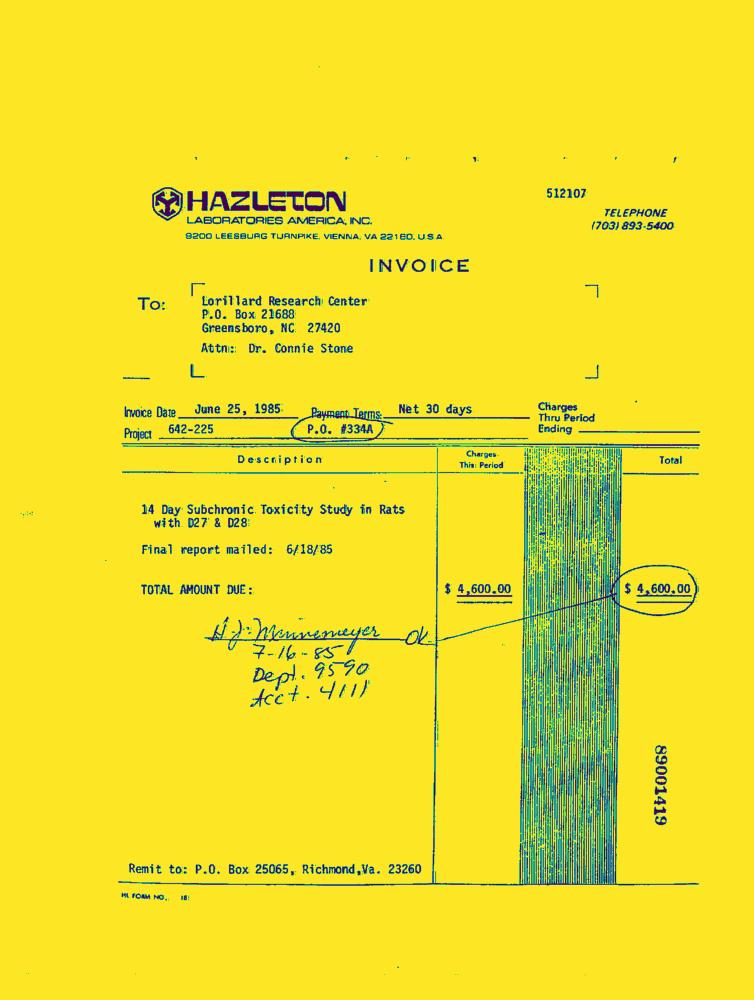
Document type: Invoice-Doc